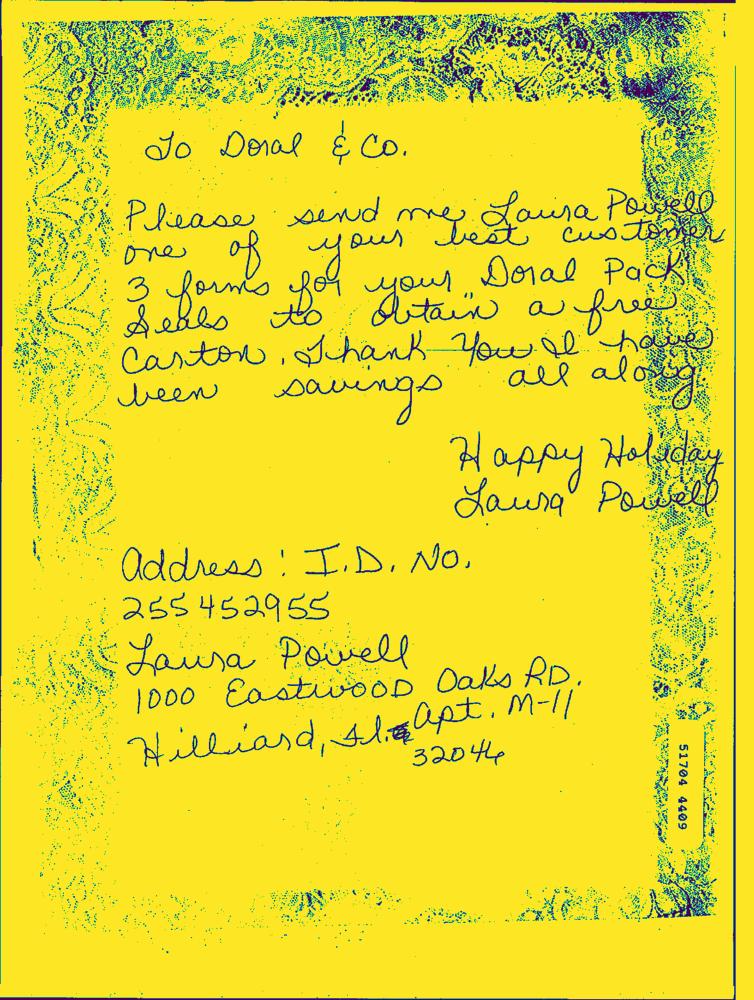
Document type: Hand-Written